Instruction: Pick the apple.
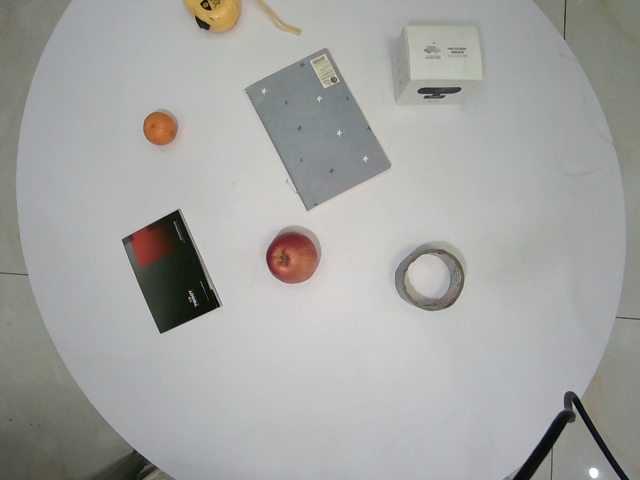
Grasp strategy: vertical